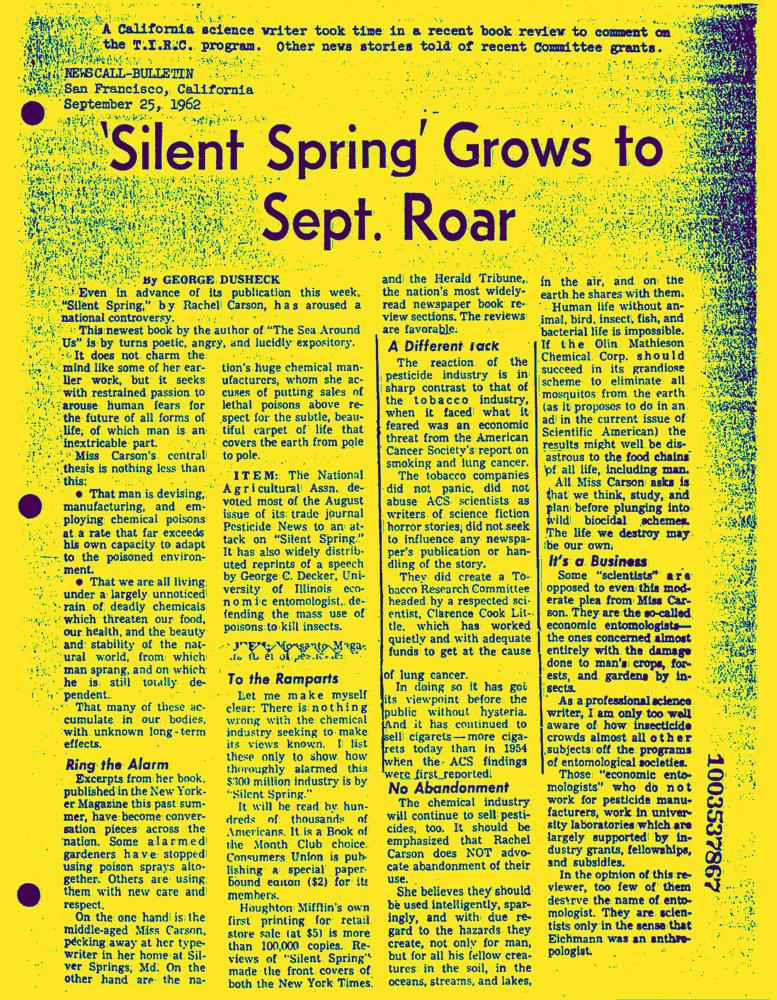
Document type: News-Article